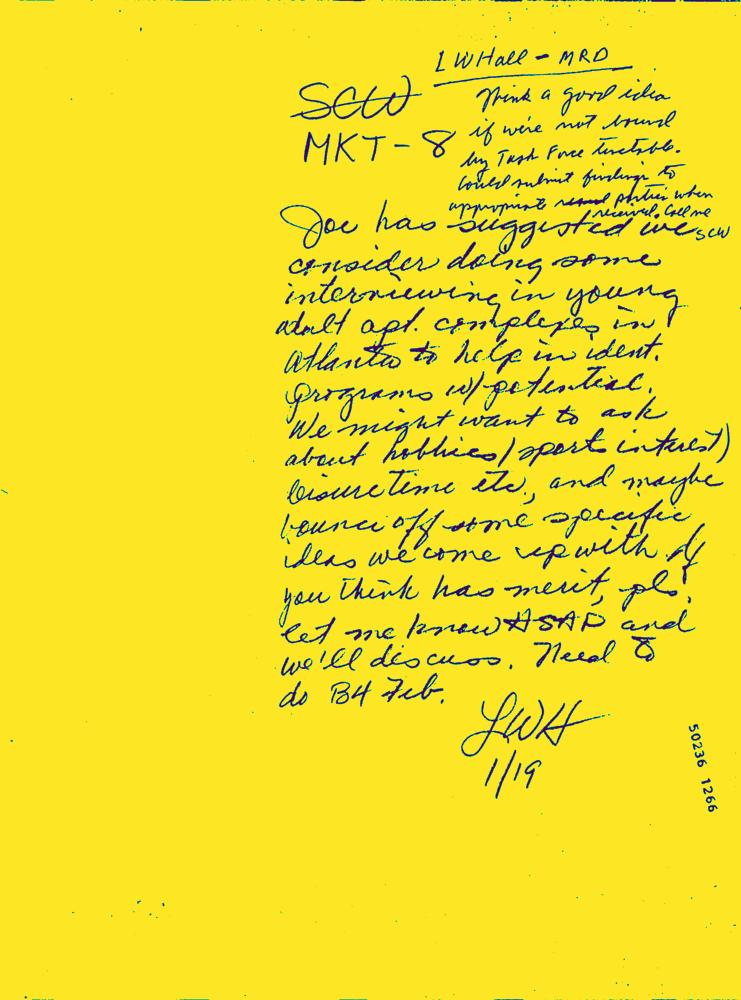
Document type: Hand-Written